Question: How is the history relevant to the case?
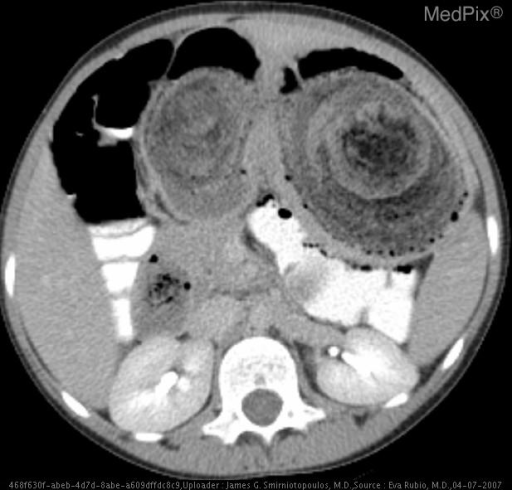
Answer: The patient's history of A 9 year old girl presents with abdominal pain and feeding intolerance is key in understanding the case.